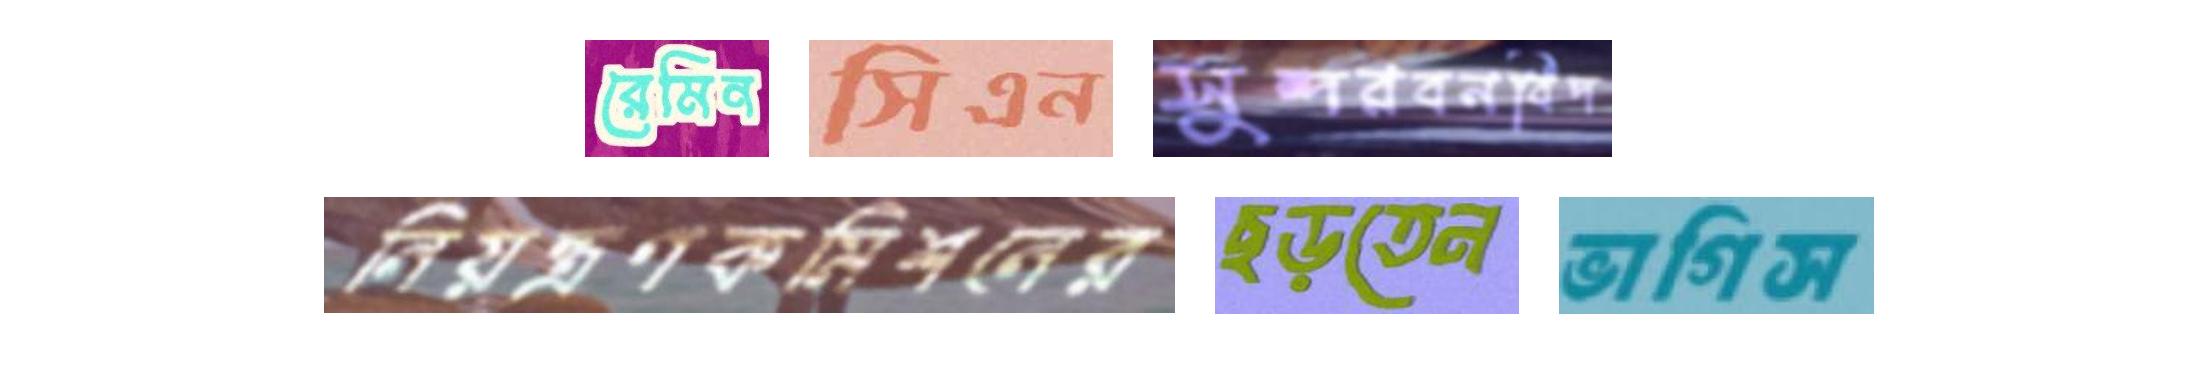
রেমিন সিএন সুন্দরবনবিদ
নিয়ন্ত্রণকমিশনের ছড়তেন ভাগিস